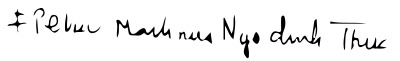
Signature of: ngô đình thục